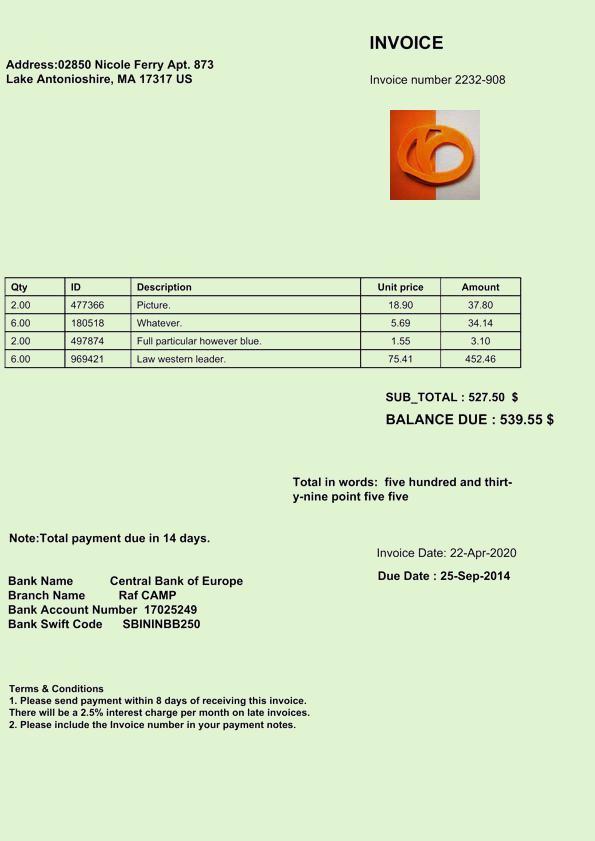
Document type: Invoice